Question: In what way does the history help explain the case?
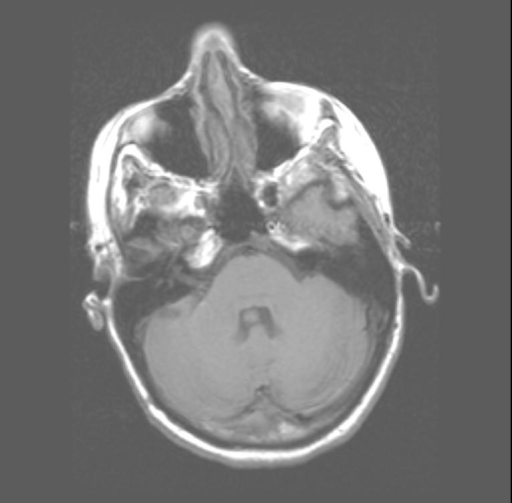
Answer: The patient's history of 46 year old woman with history of new onset headaches. is key in understanding the case.